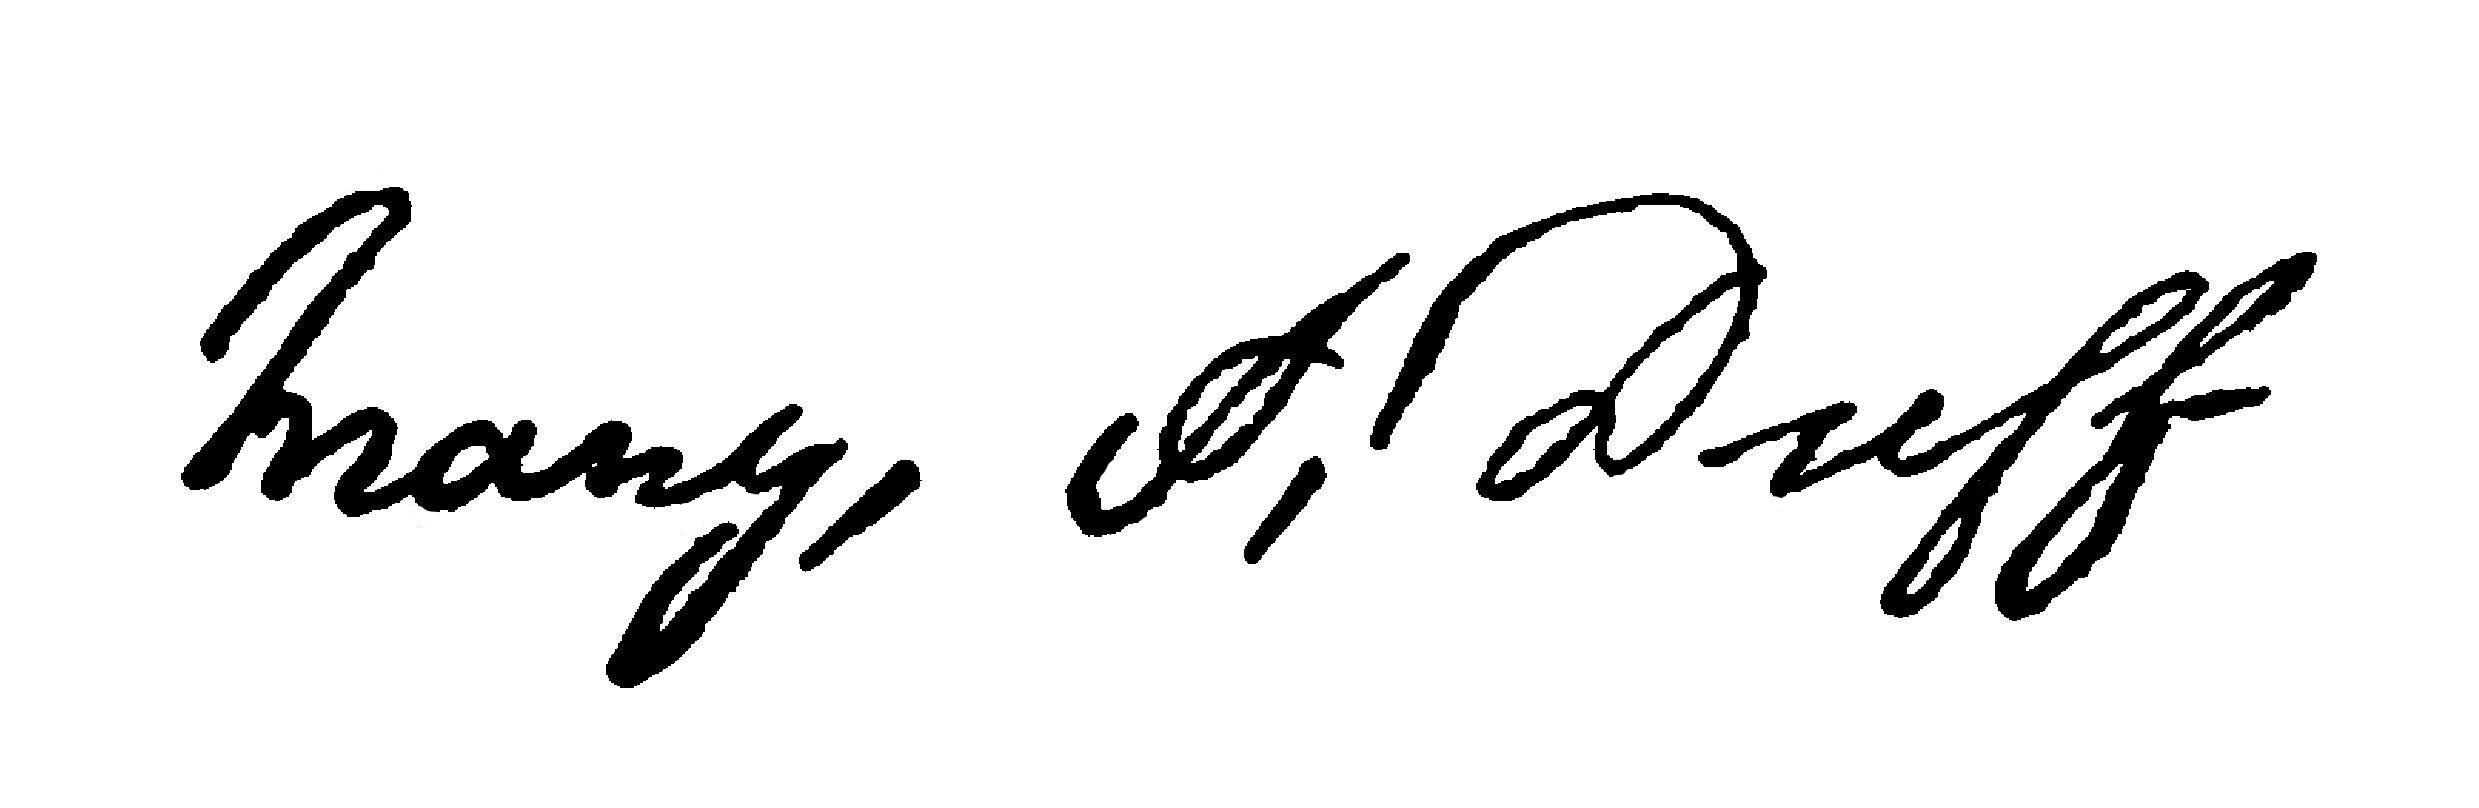
Signature of: mary ann duff